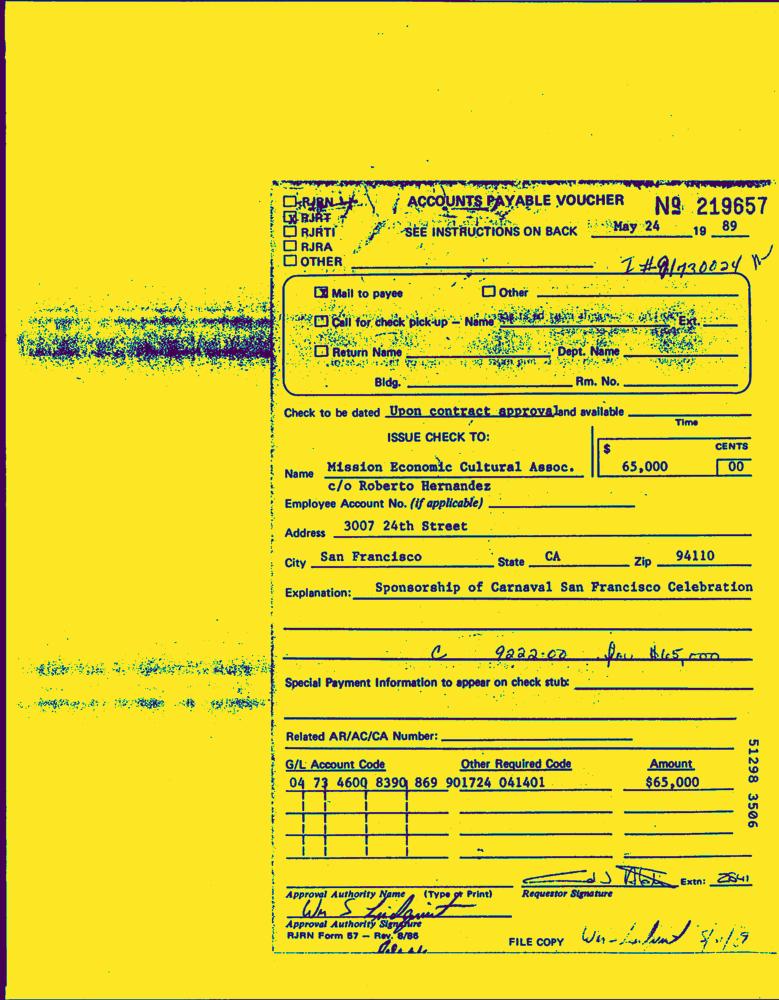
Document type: Invoice-Doc